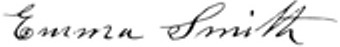
Signature of: emma smith